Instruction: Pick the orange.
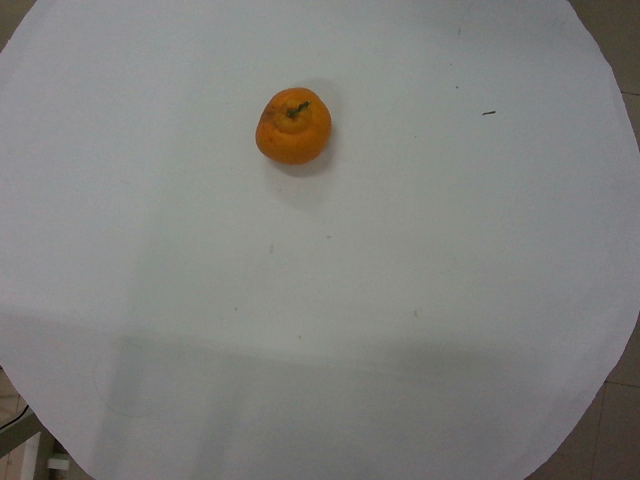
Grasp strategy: vertical